Question: What is the mailing or notice date provided in the document?
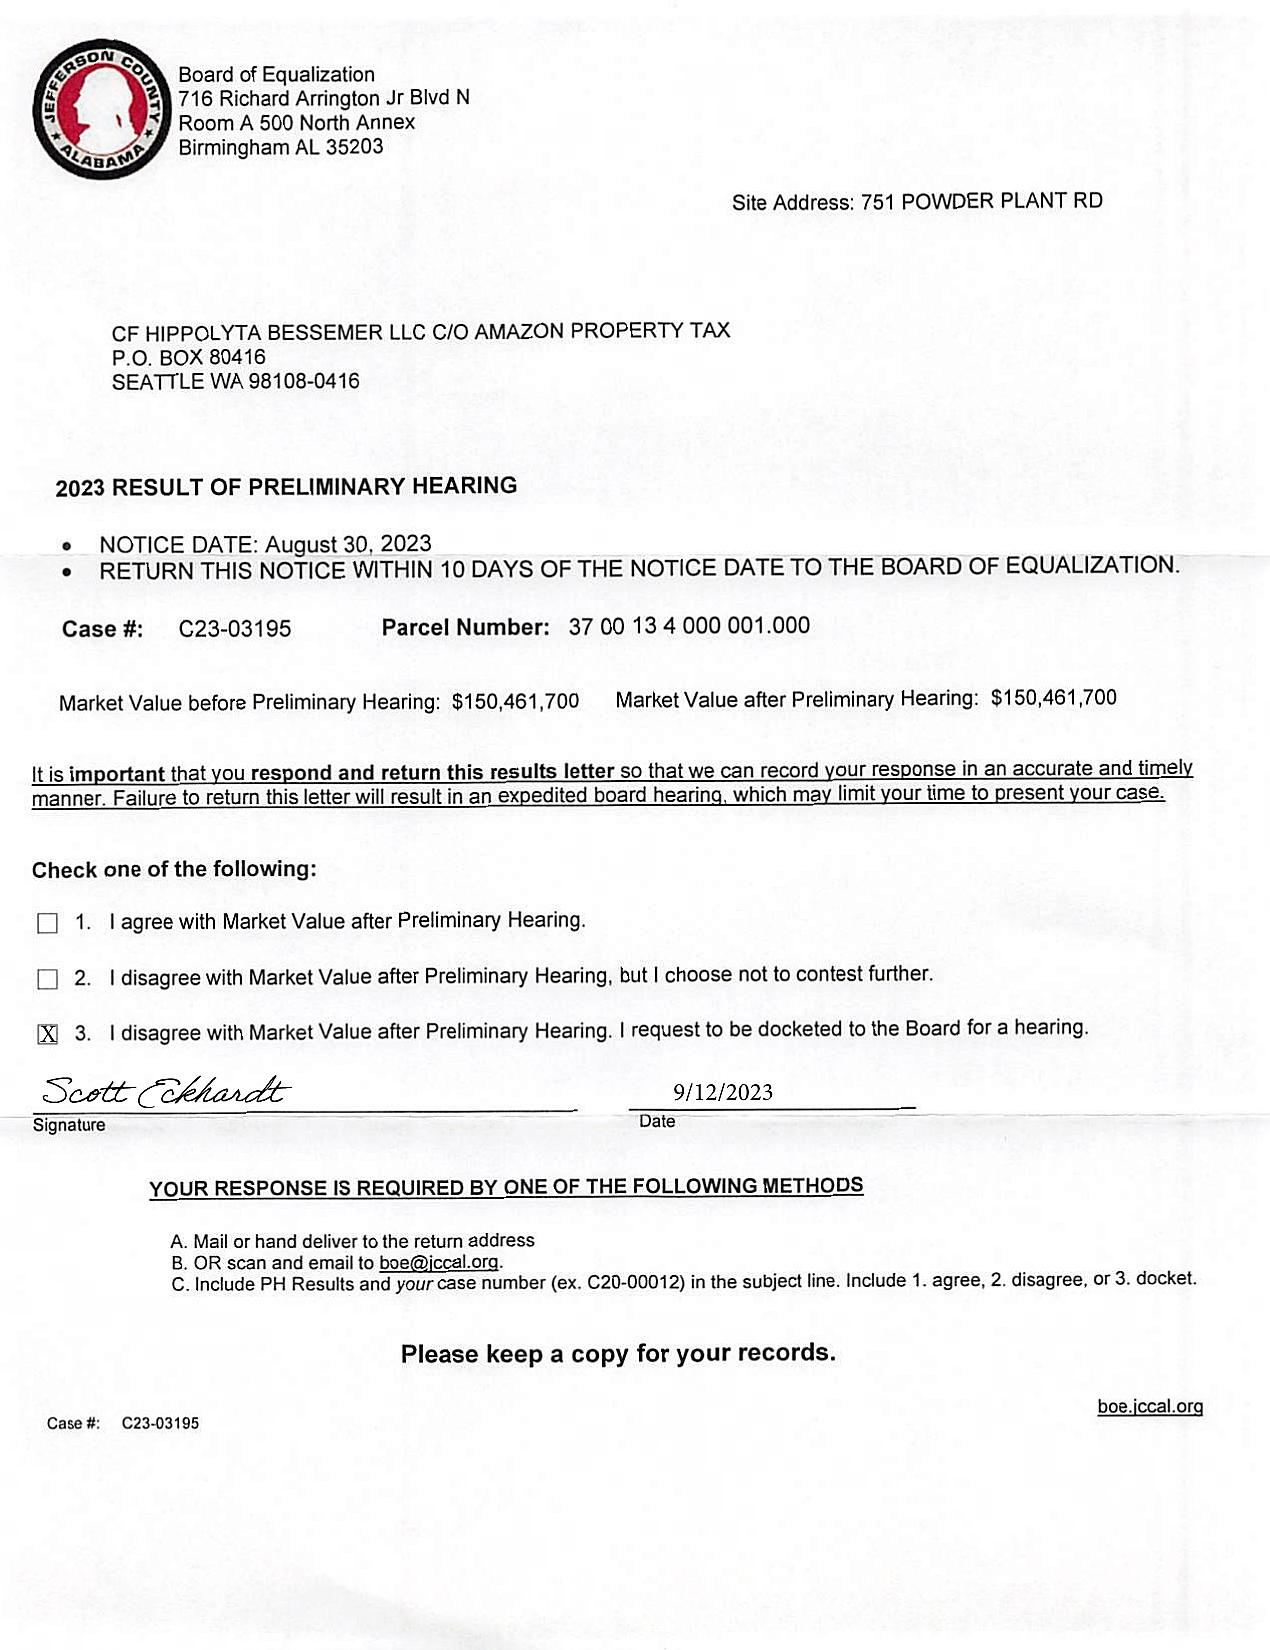
Answer: "30-Aug-23"